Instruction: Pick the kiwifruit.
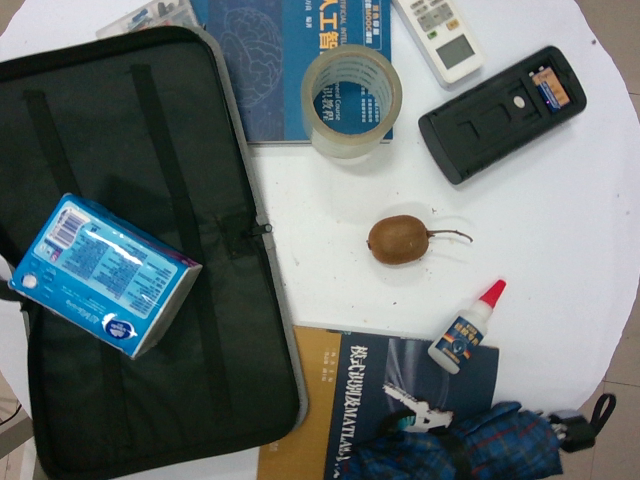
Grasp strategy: vertical